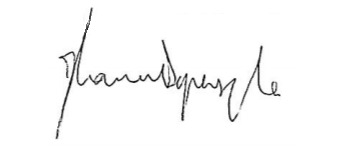
Signature of: francesco de pasquale